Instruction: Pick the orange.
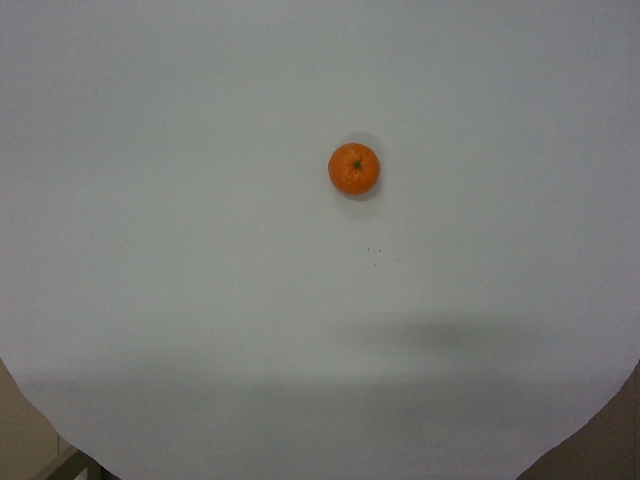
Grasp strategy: vertical